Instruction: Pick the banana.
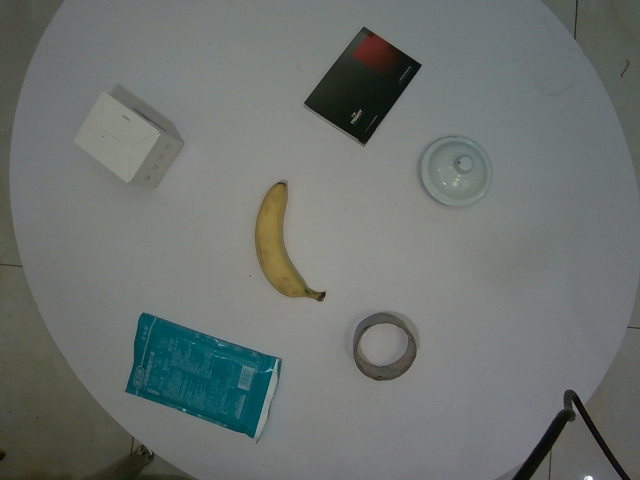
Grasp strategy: vertical